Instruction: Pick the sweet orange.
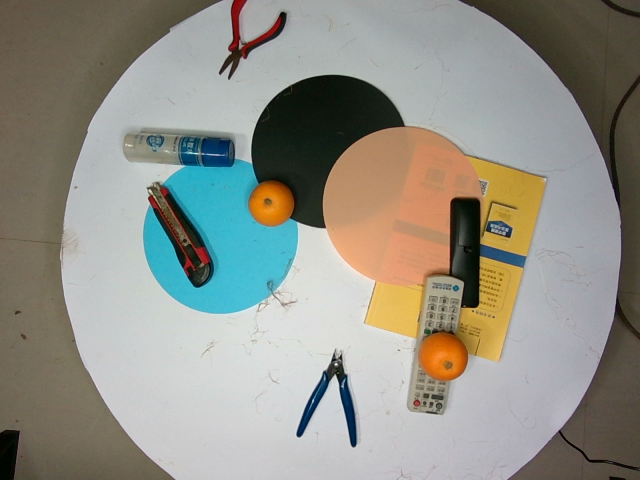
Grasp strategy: vertical